Question: What is the mailing or notice date provided in the document?
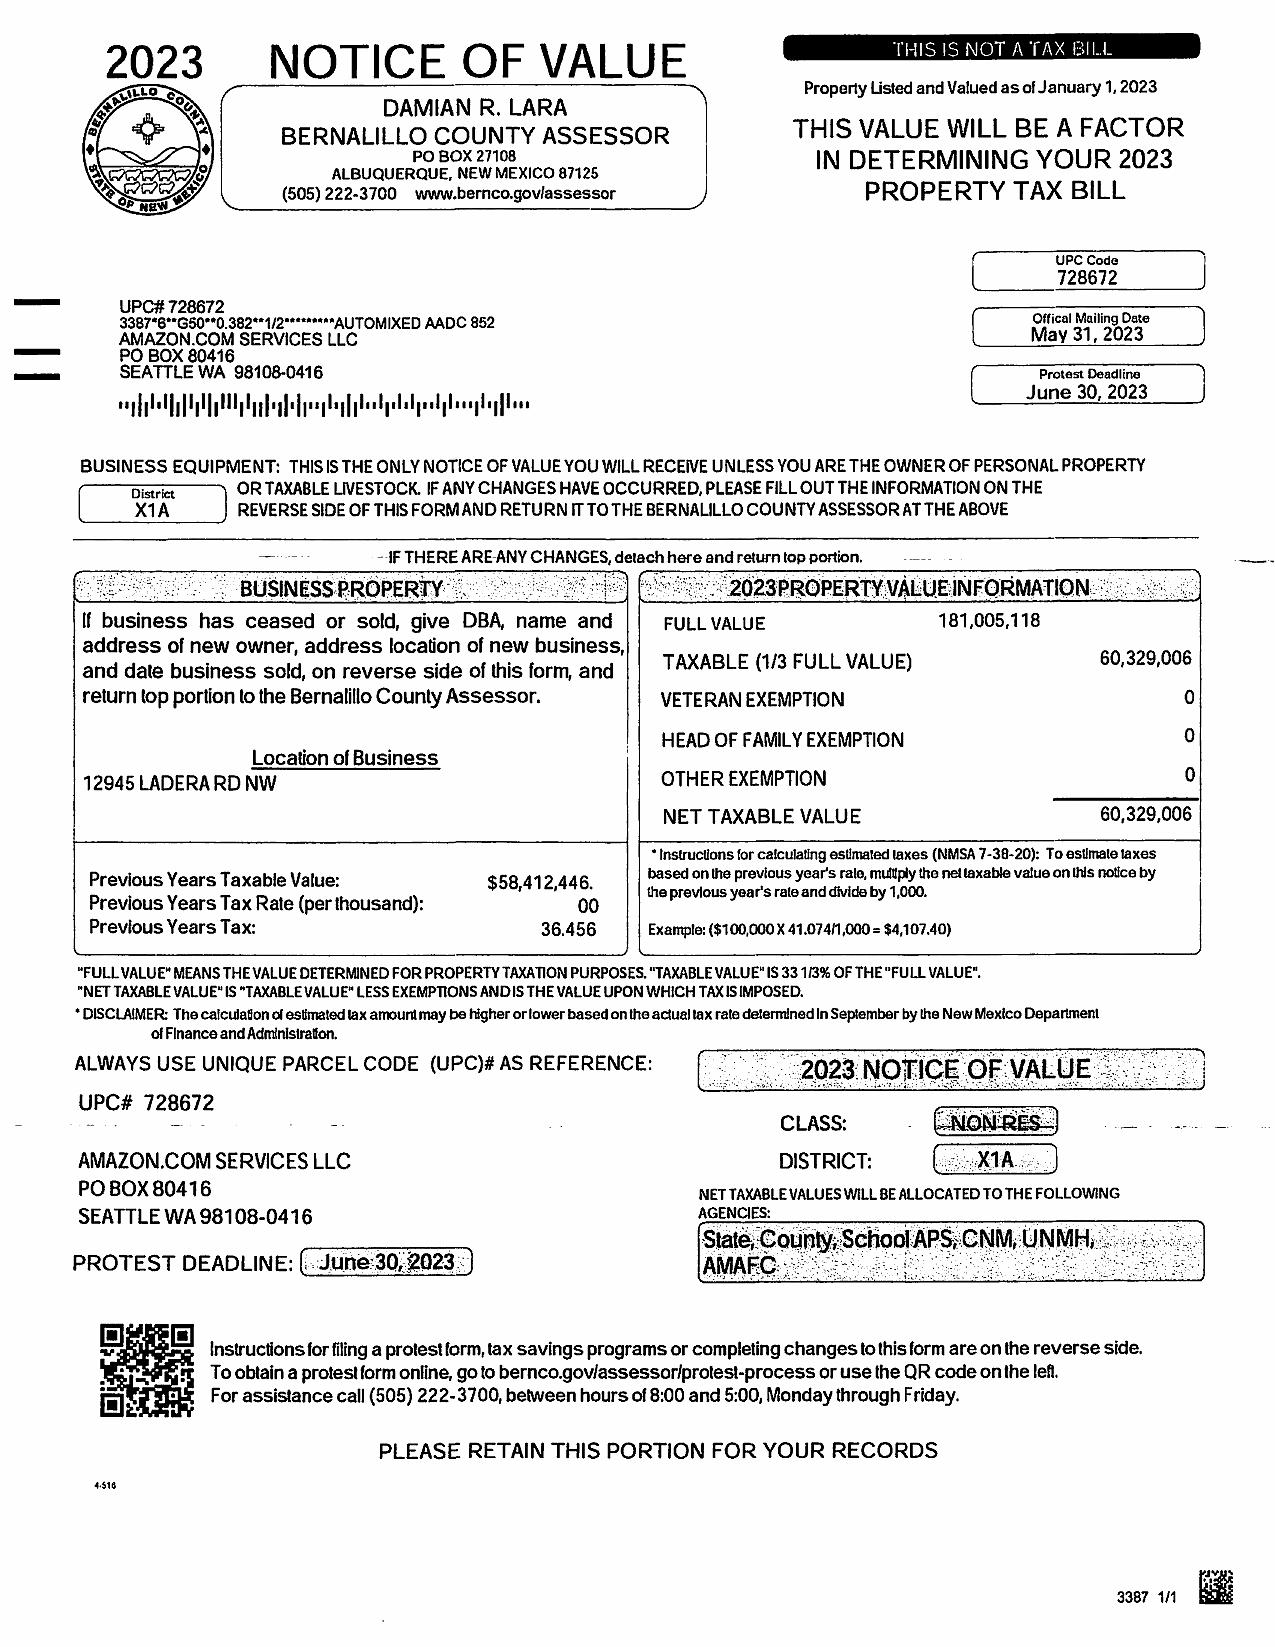
Answer: "31-May-23"